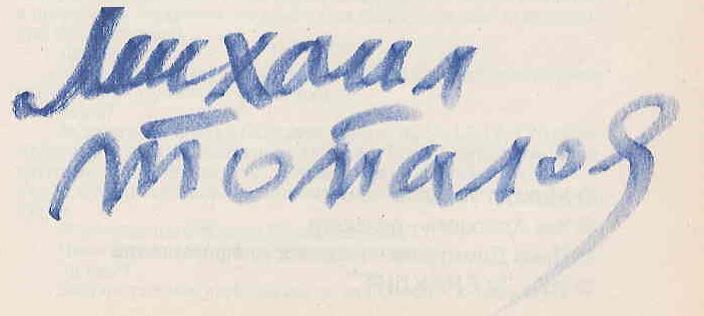
Signature of: mikhail topalov